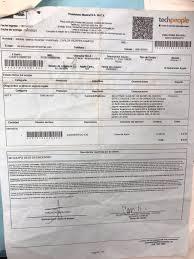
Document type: Invoice